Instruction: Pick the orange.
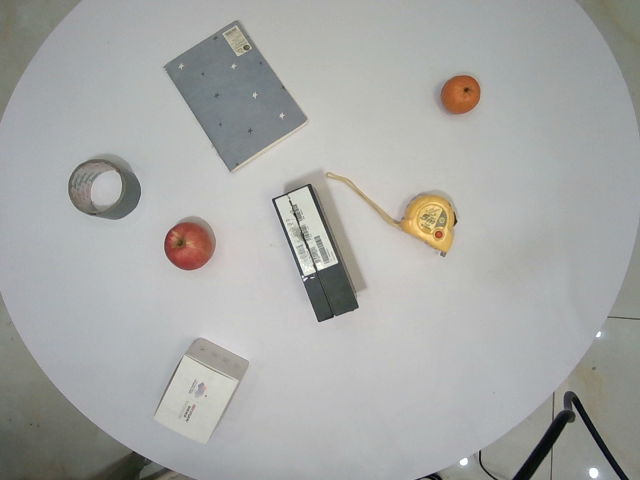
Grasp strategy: vertical